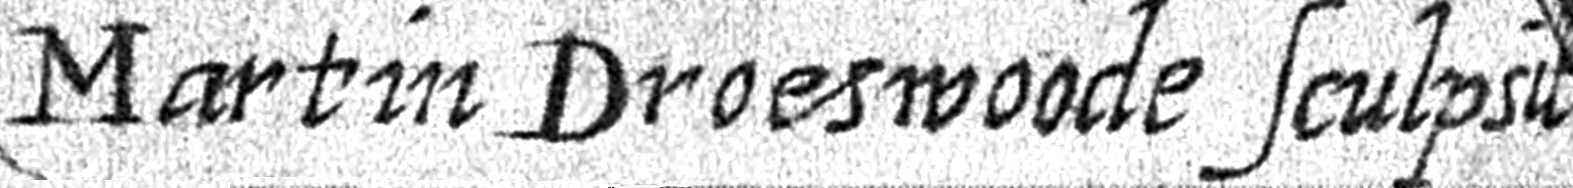
Signature of: martin droeshout